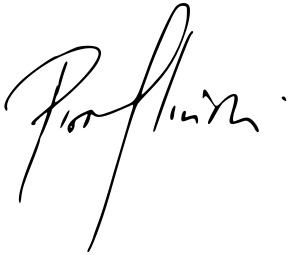
Signature of: piotr gliński